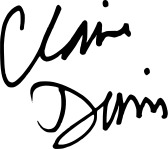
Signature of: claire denis